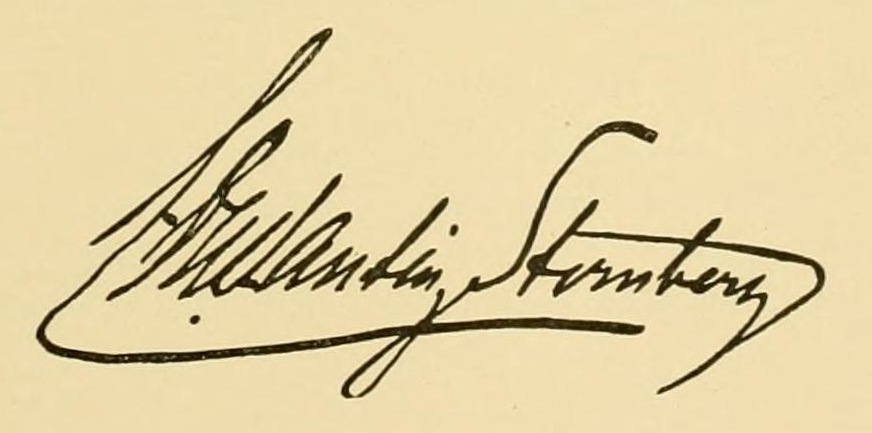
Signature of: constantin von sternberg